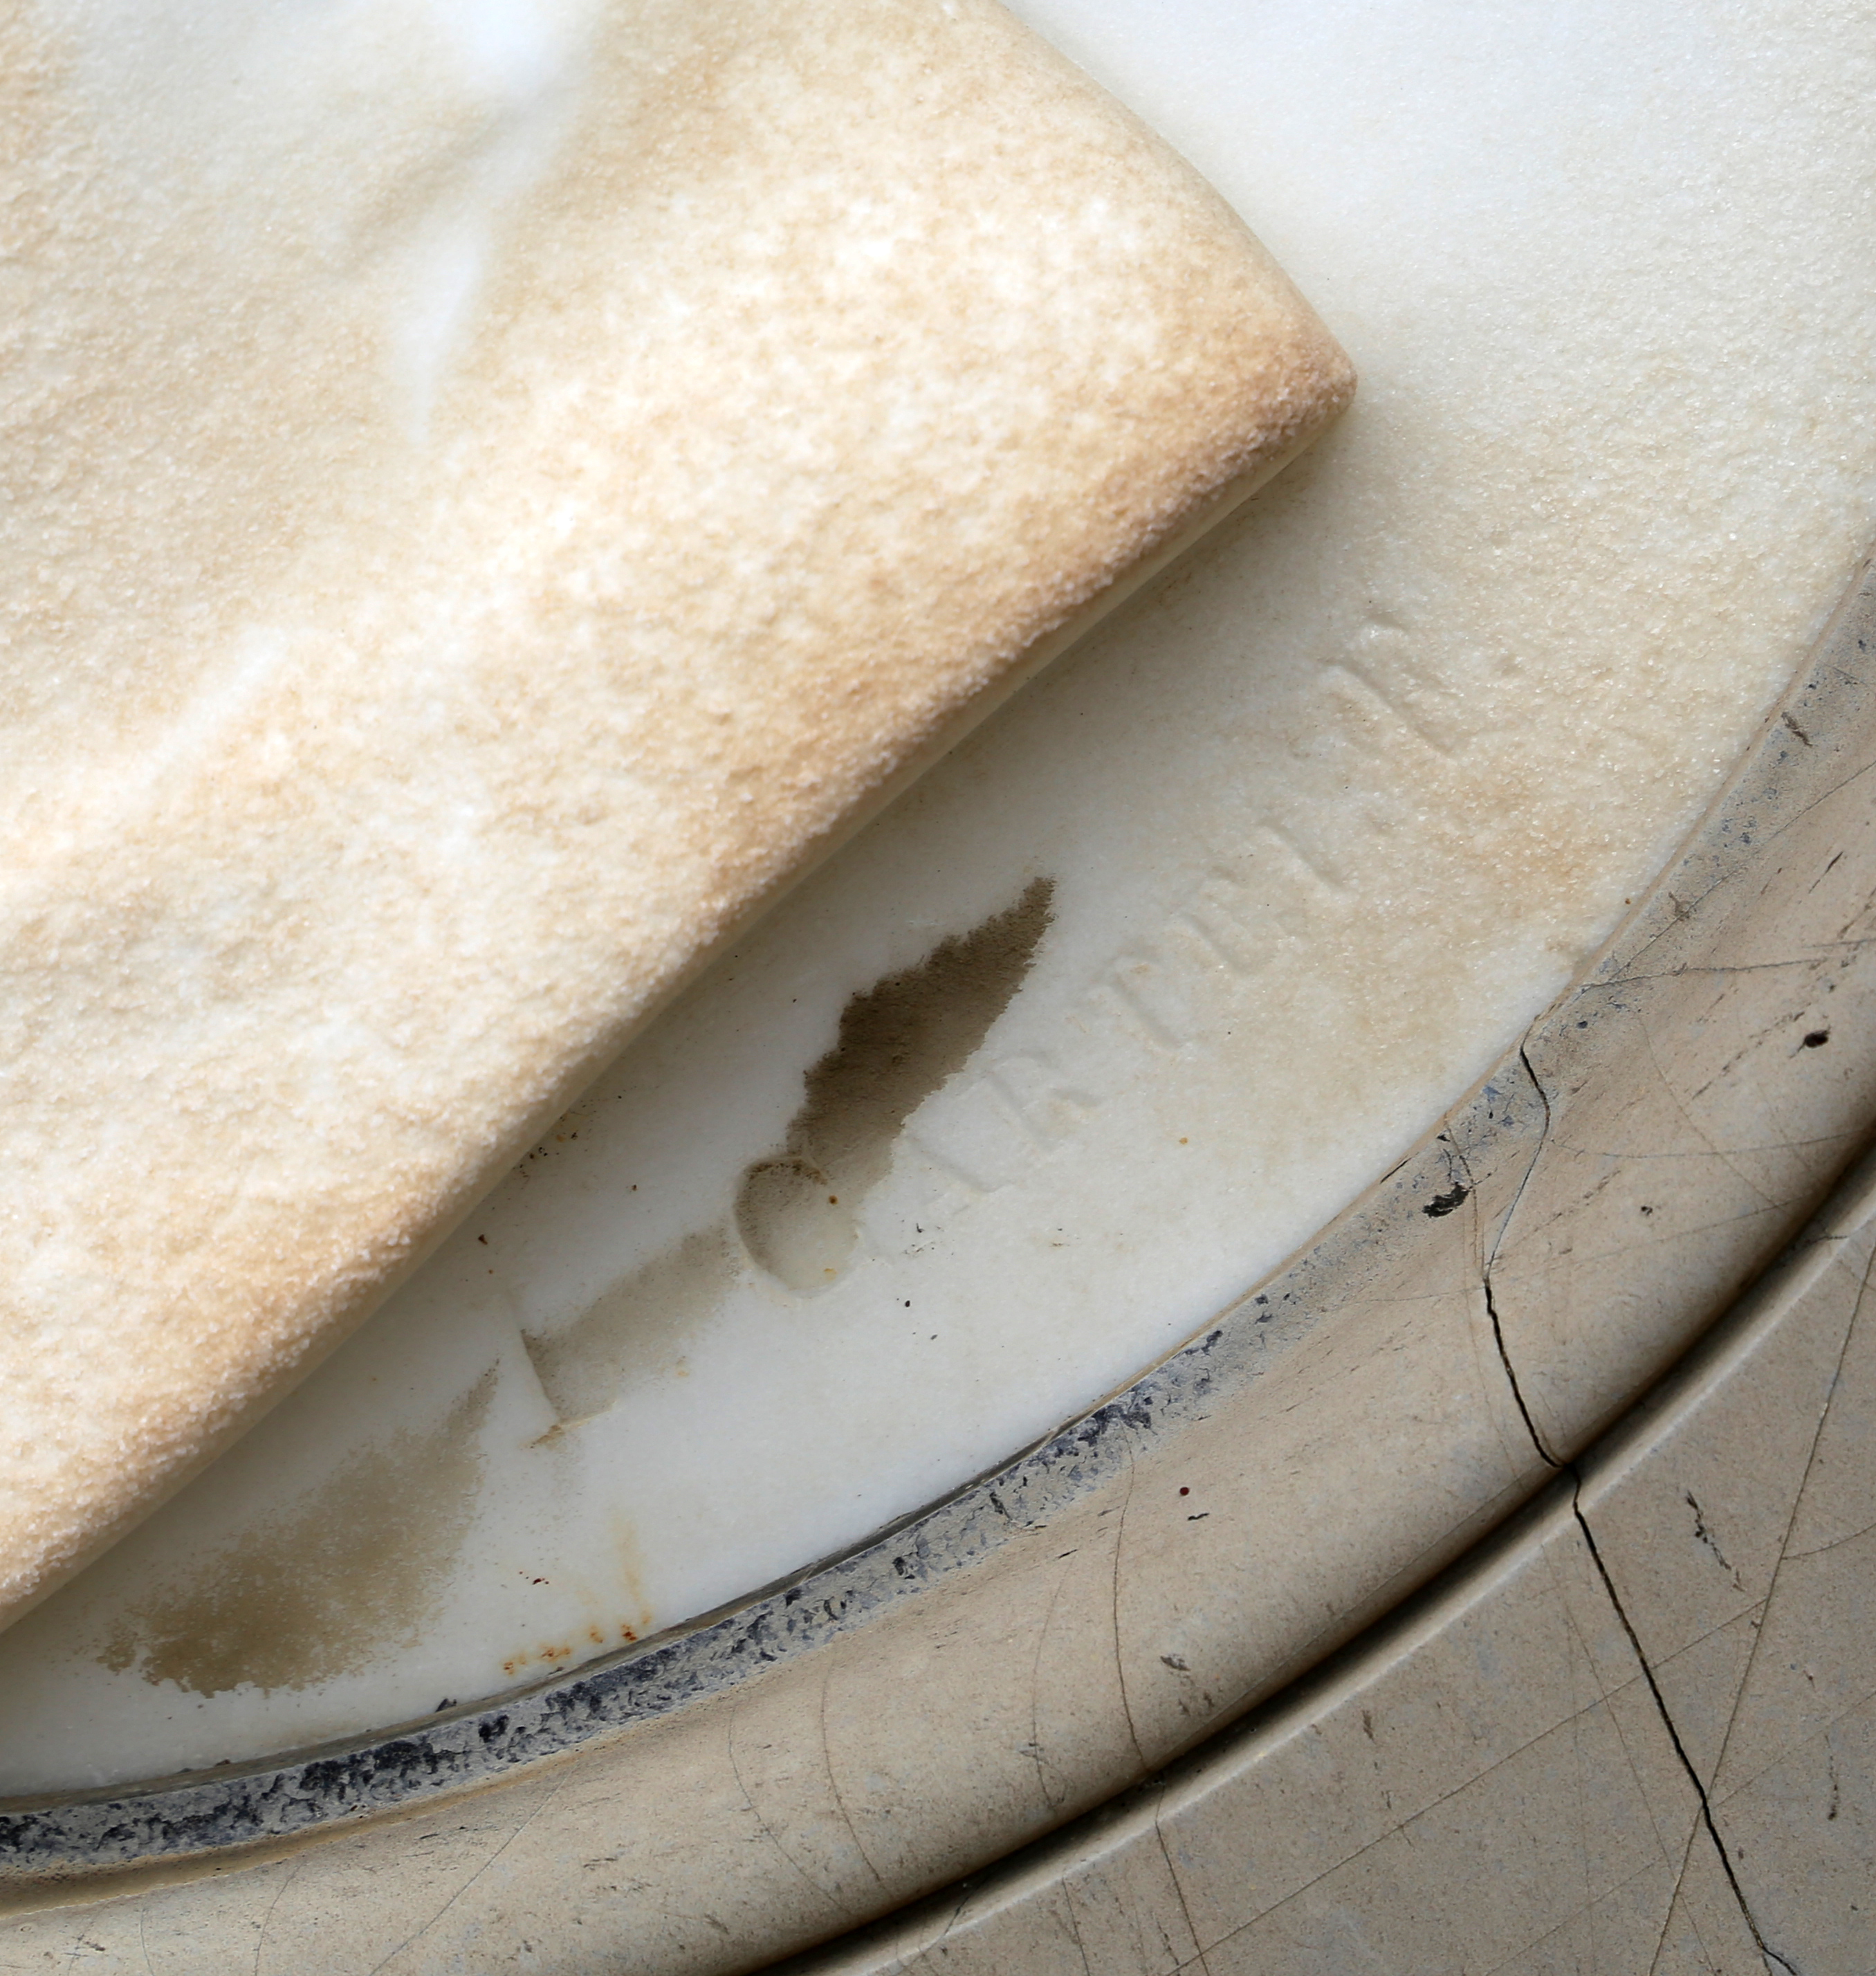
Signature of: luigi cartei